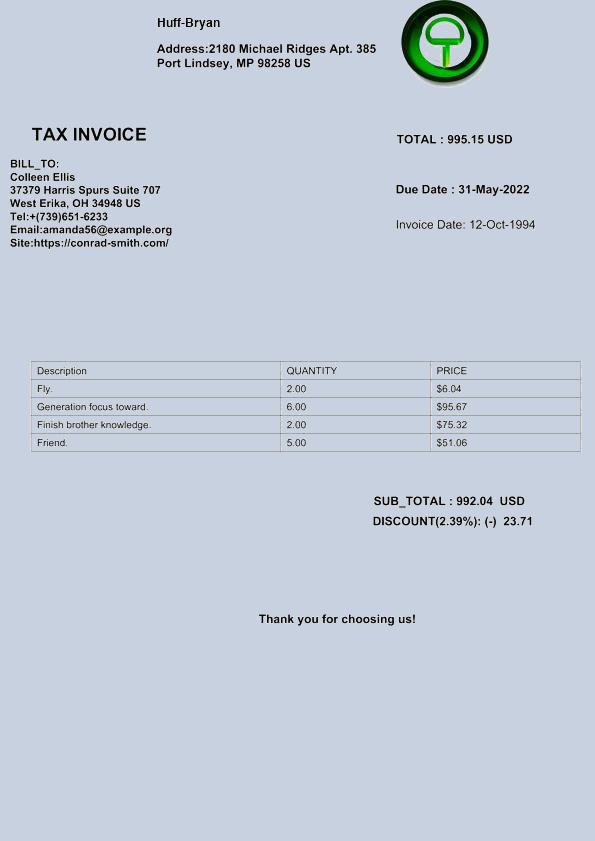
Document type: Invoice